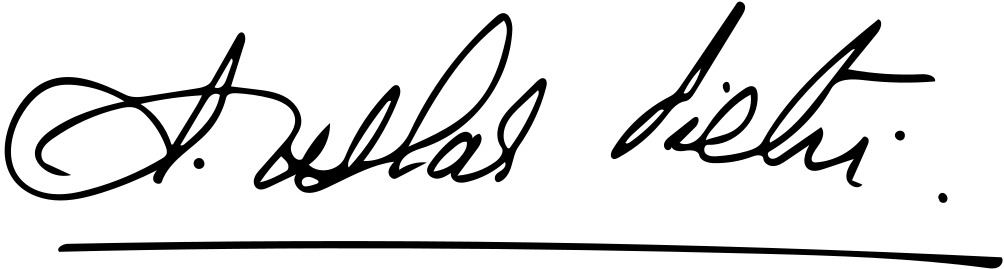
Signature of: arturo uslar pietri